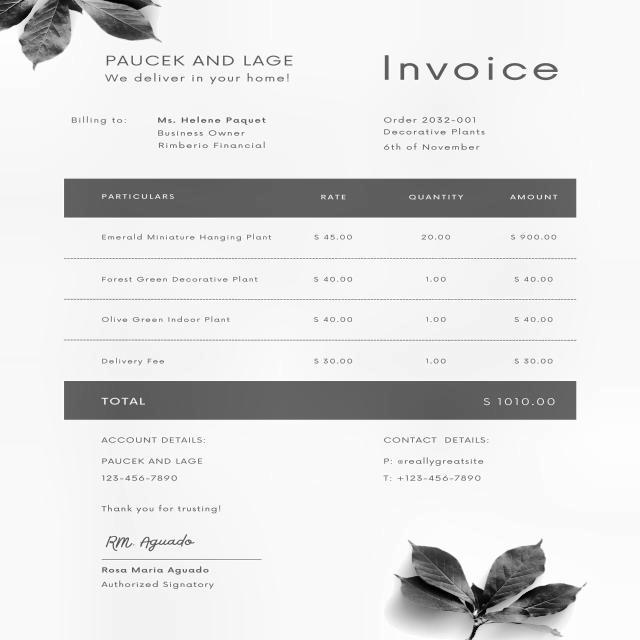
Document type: Invoice